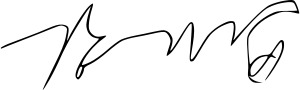
Signature of: kang gi gap